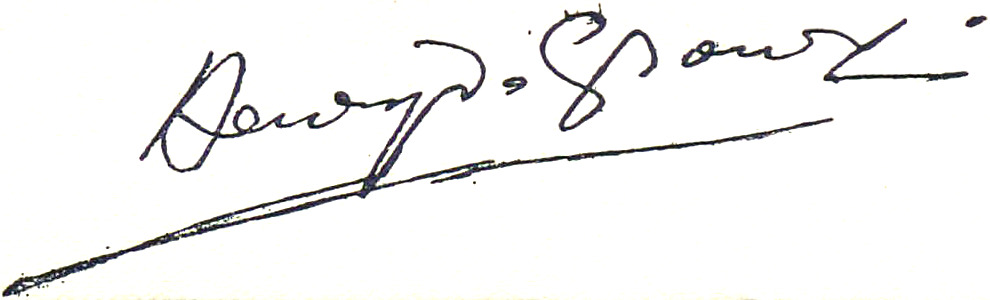
Signature of: henry de groux